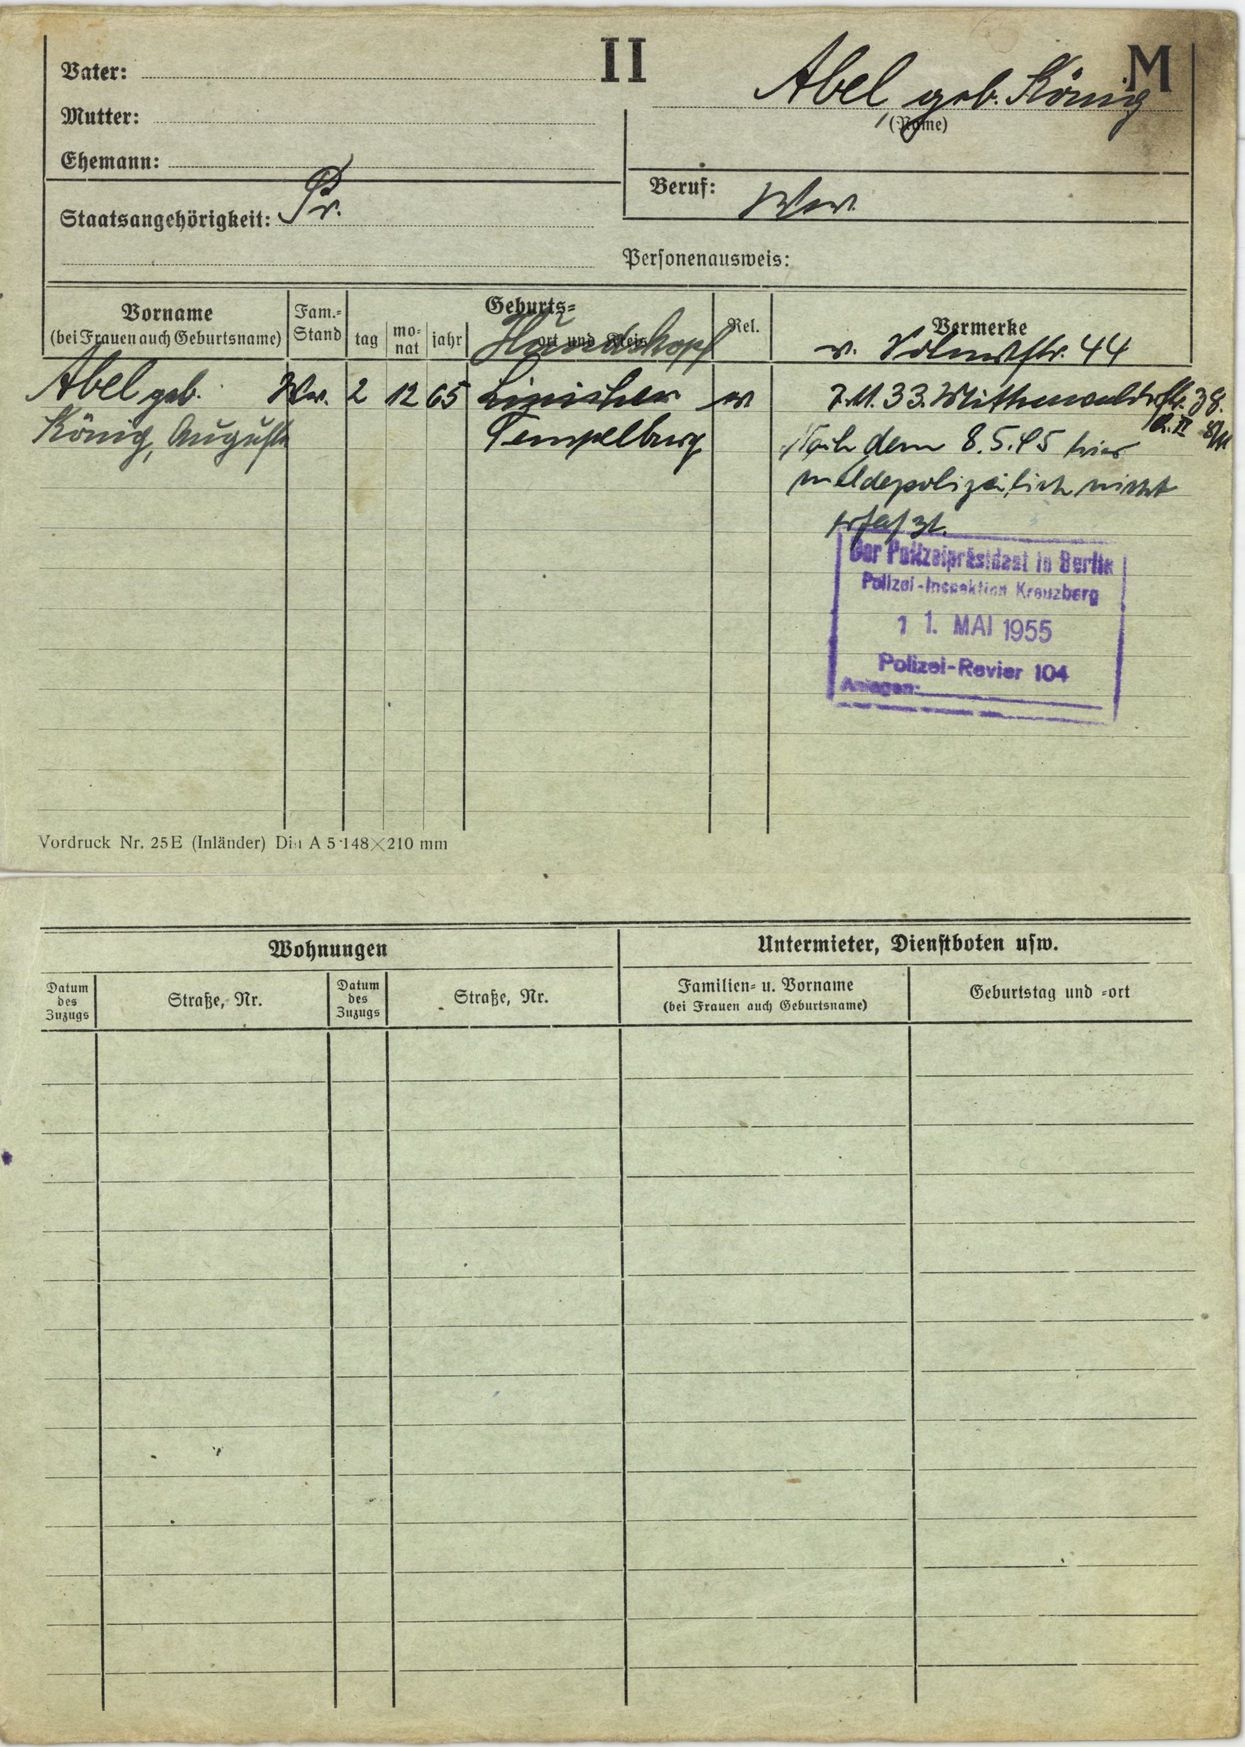
Abel, geb. König